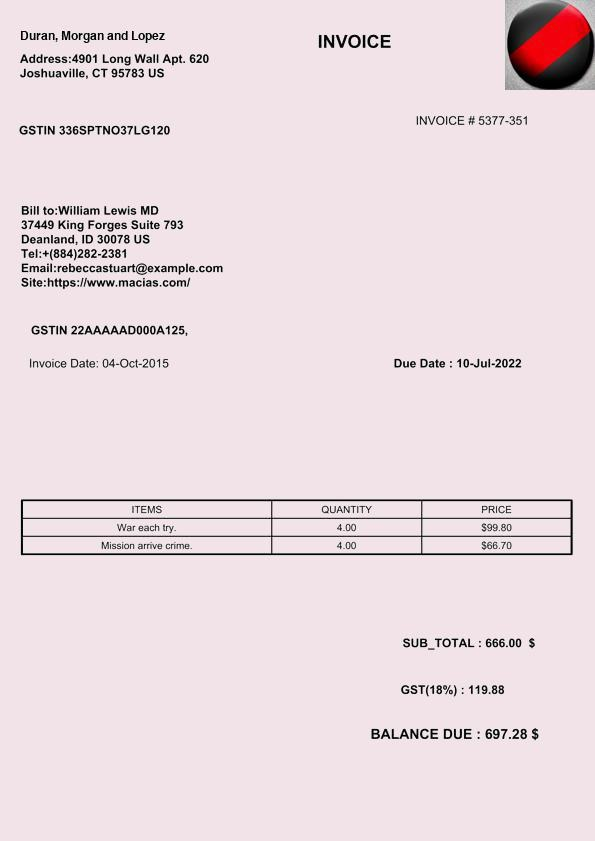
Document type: Invoice